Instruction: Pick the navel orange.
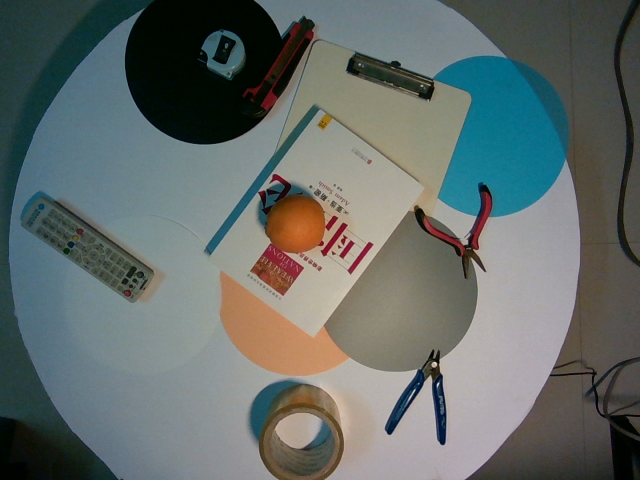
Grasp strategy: vertical